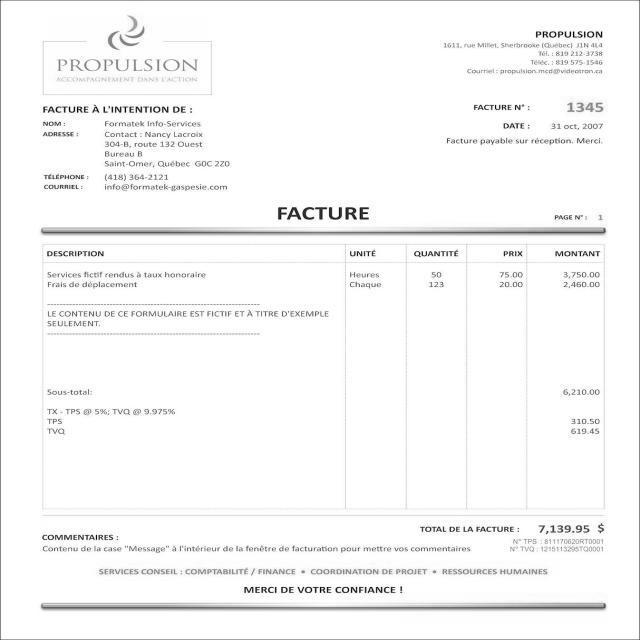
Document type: Invoice